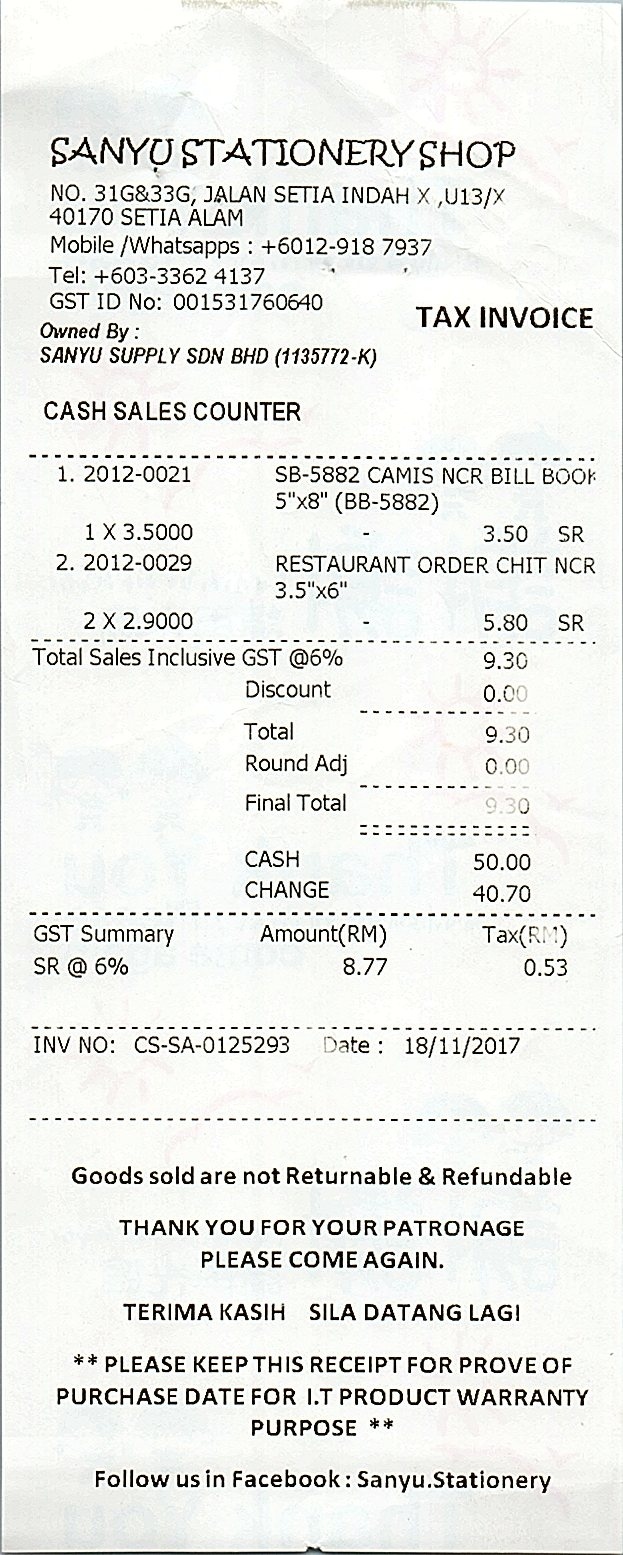
SANYU STATIONERY SHOP
NO. 31G&33G, JALAN SETIA INDAH X ,U13/X
40170 SETIA ALAM
MOBILE /WHATSAPPS : +6012-918 7937
TEL: +603-3362 4137
GST ID NO: 001531760640
TAX INVOICE
OWNED BY :
SANYU SUPPLY SDN BHD (1135772-K)
CASH SALES COUNTER
1. 2012-0021
1 X 3.5000
2. 2012-0029
2 X 2.9000
SB-5882 CAMIS NCR BILL BOOK
5"X8" (BB-5882)
3.50
SR
RESTAURANT ORDER CHIT NCR
3.5"X6"
5.80
SR
TOTAL SALES INCLUSIVE GST @6%
DISCOUNT
TOTAL
ROUND ADJ
FINAL TOTAL
CASH
CHANGE
9.30
0.00
9.30
0.00
9.30
50.00
40.70
GST SUMMARY
AMOUNT(RM)
TAX(RM)
SR @ 6%
8.77
0.53
INV NO: CS-SA-0125293
DATE : 18/11/2017
GOODS SOLD ARE NOT RETURNABLE & REFUNDABLE
THANK YOU FOR YOUR PATRONAGE
PLEASE COME AGAIN.
TERIMA KASIH SILA DATANG LAGI
** PLEASE KEEP THIS RECEIPT FOR PROVE OF
PURCHASE DATE FOR I.T PRODUCT WARRANTY
PURPOSE **
FOLLOW US IN FACEBOOK : SANYU.STATIONERY